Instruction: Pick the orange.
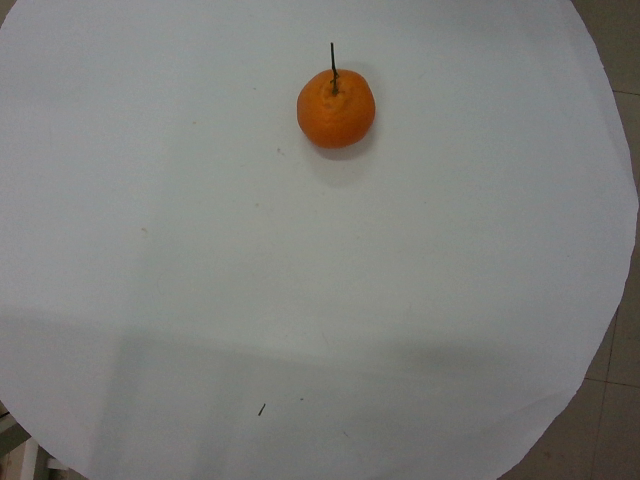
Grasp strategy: vertical